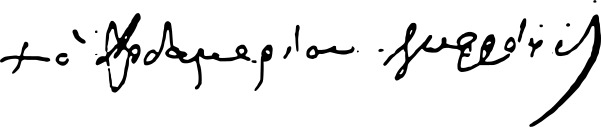
Signature of: sofronios nistopoulos